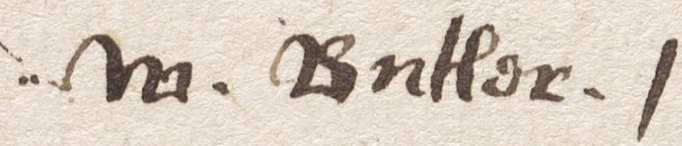
Signature of: william butler